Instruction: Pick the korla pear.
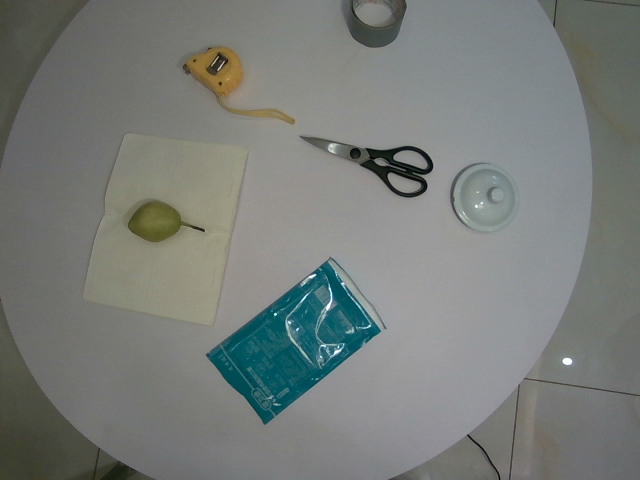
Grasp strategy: vertical